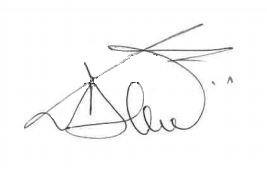
Signature of: luigi de mossi